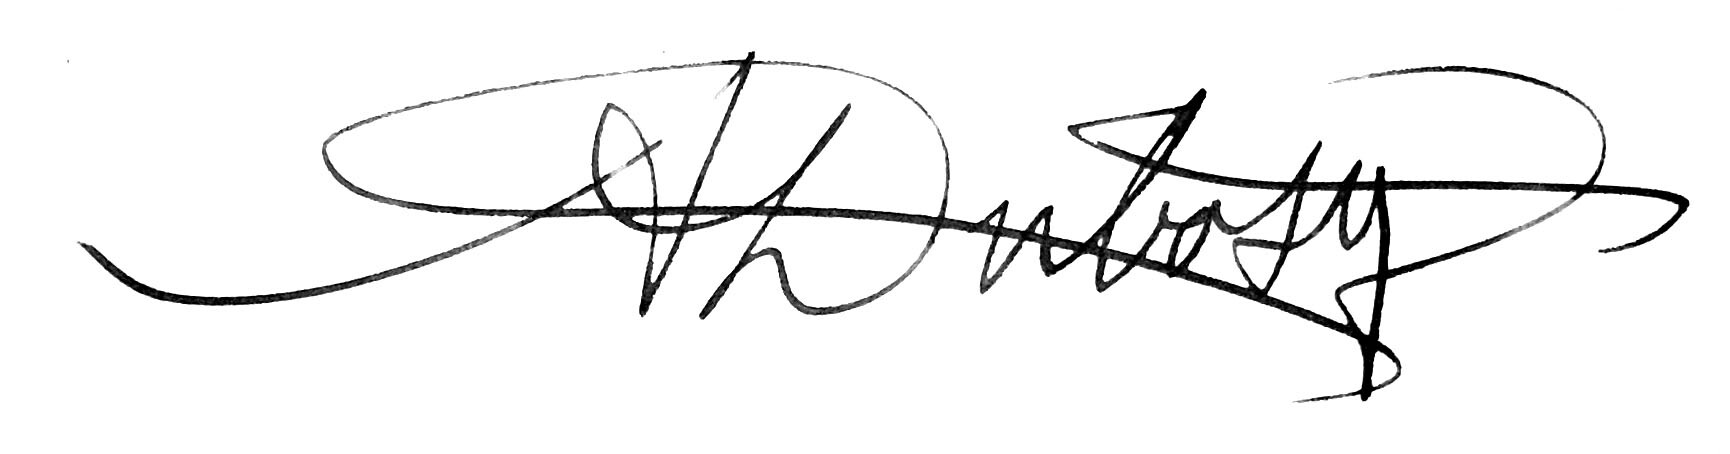
Signature of: albert dubosq